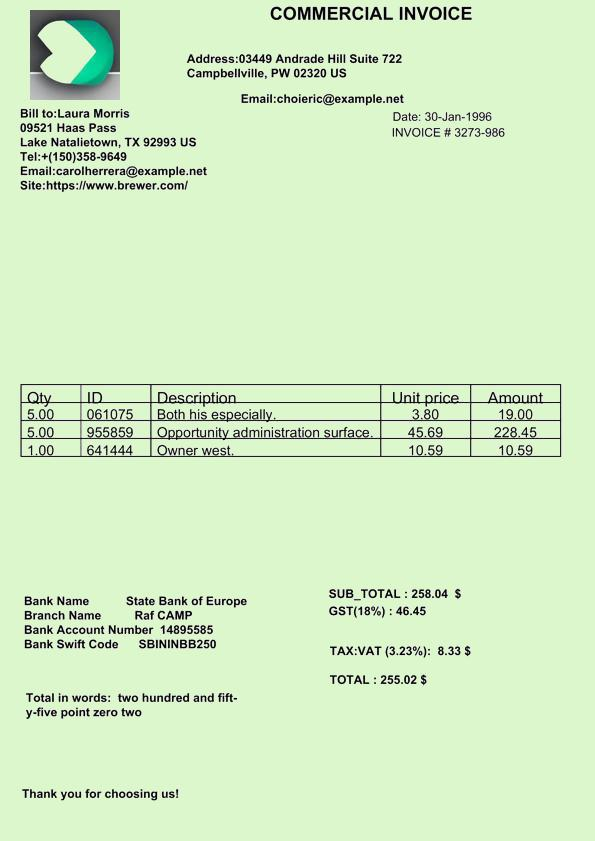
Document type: Invoice